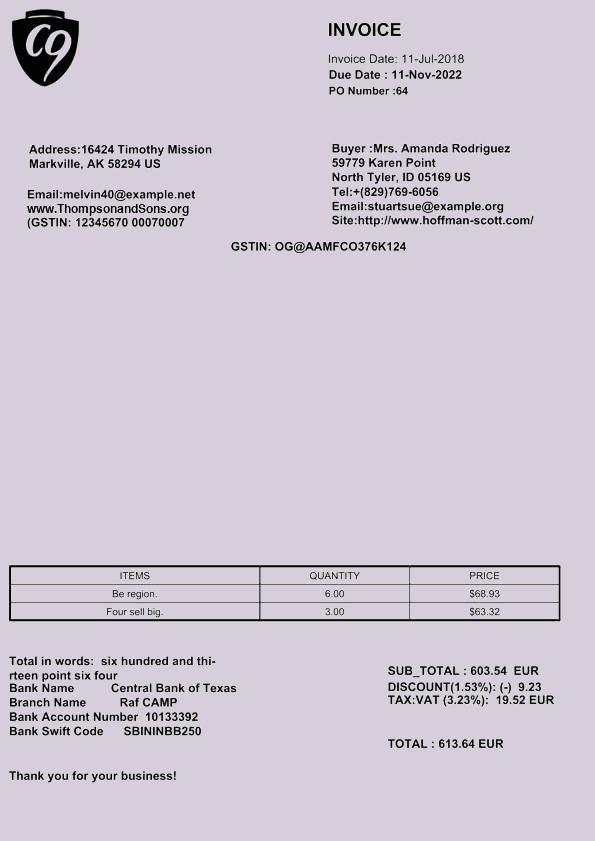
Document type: Invoice